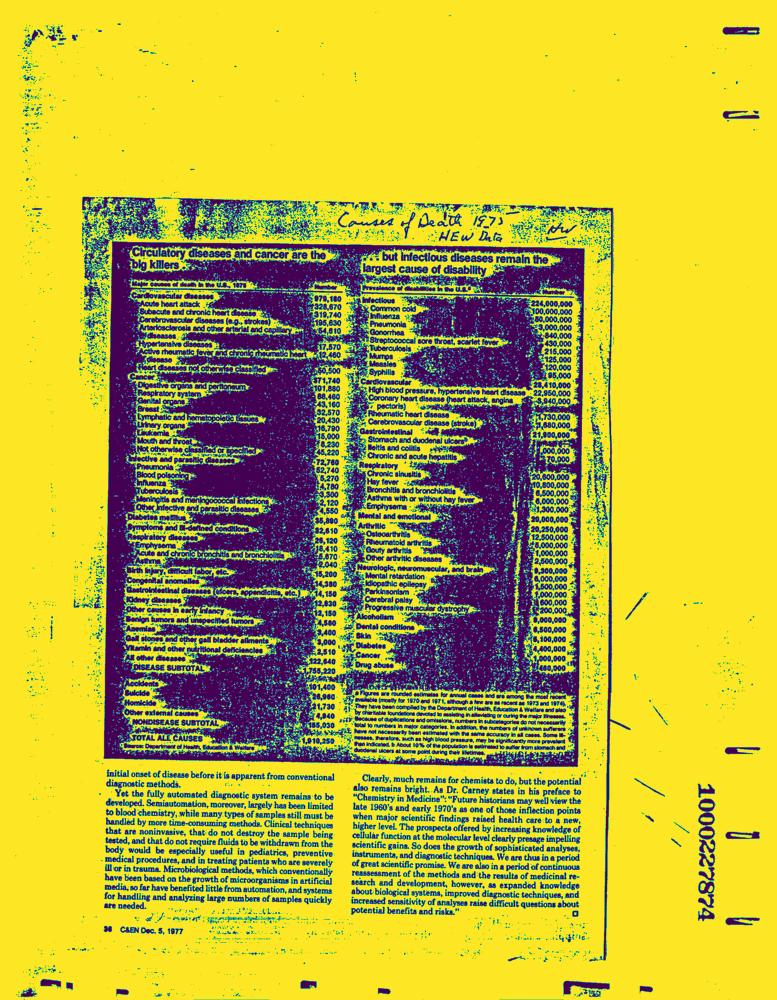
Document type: News-Article